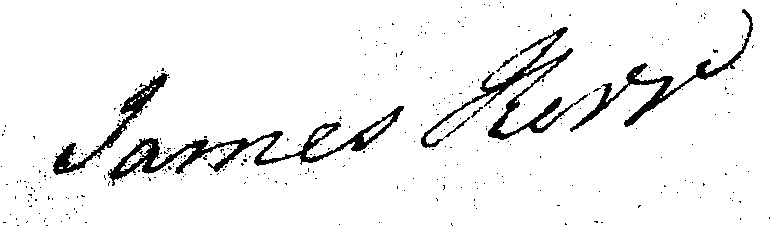
Signature of: james kerr